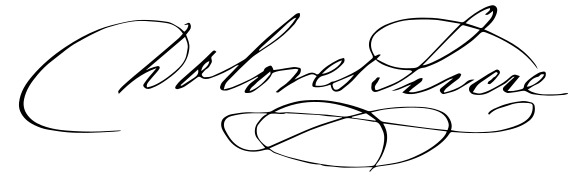
Signature of: dolores sucre